Question: What jurisdiction, city, or county is the document associated with?
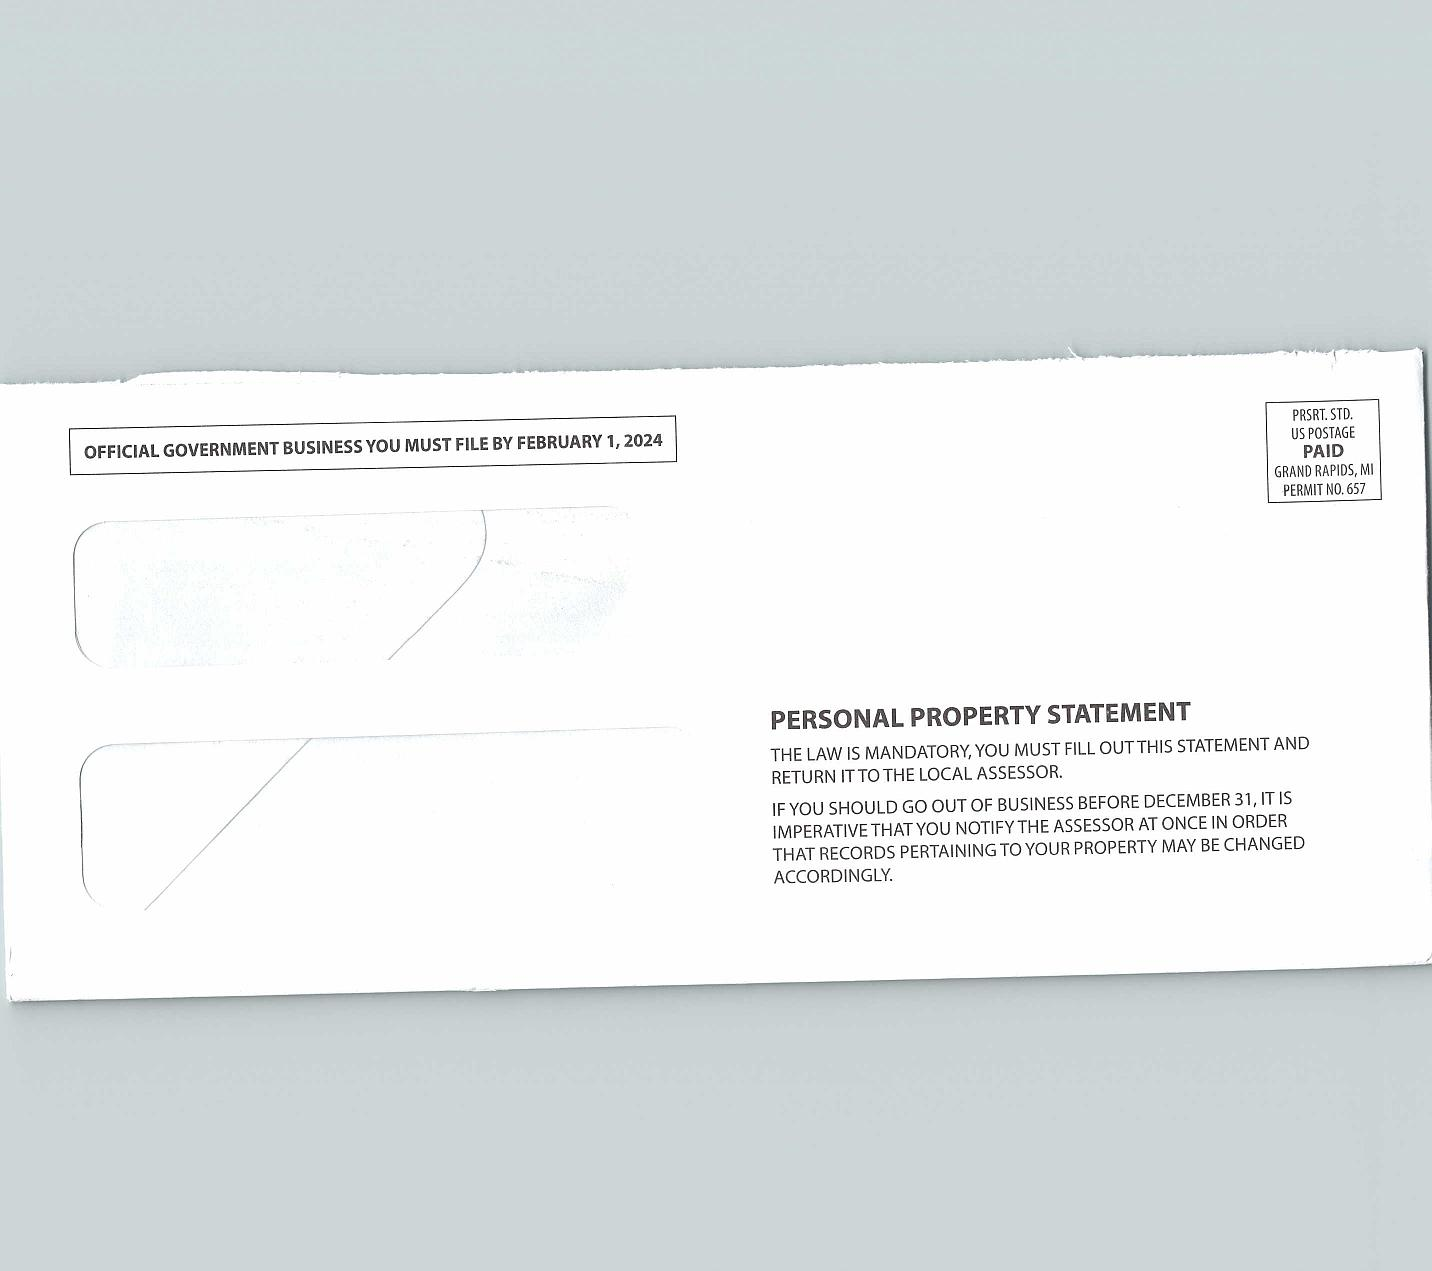
Answer: "Grand Rapids, MI"